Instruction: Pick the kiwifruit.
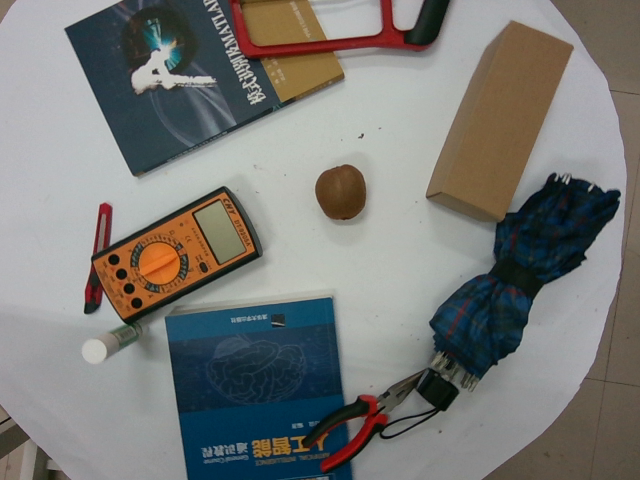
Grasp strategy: vertical